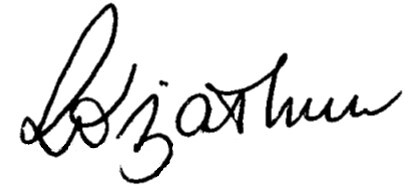
Signature of: róża thun